Question: What might the diagnosis be?
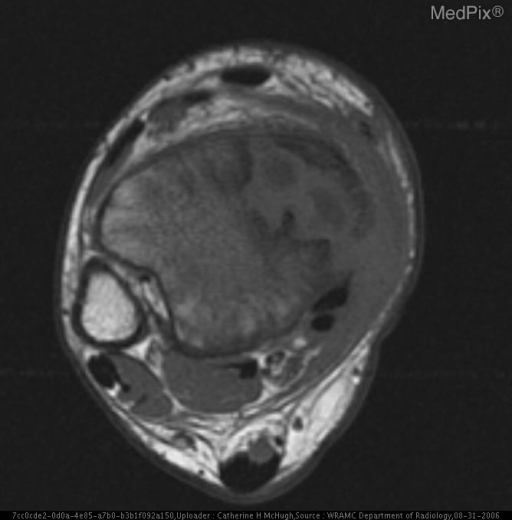
Answer: The possible diagnosis includes Brodie’s abscess
Eosinophilic granuloma..